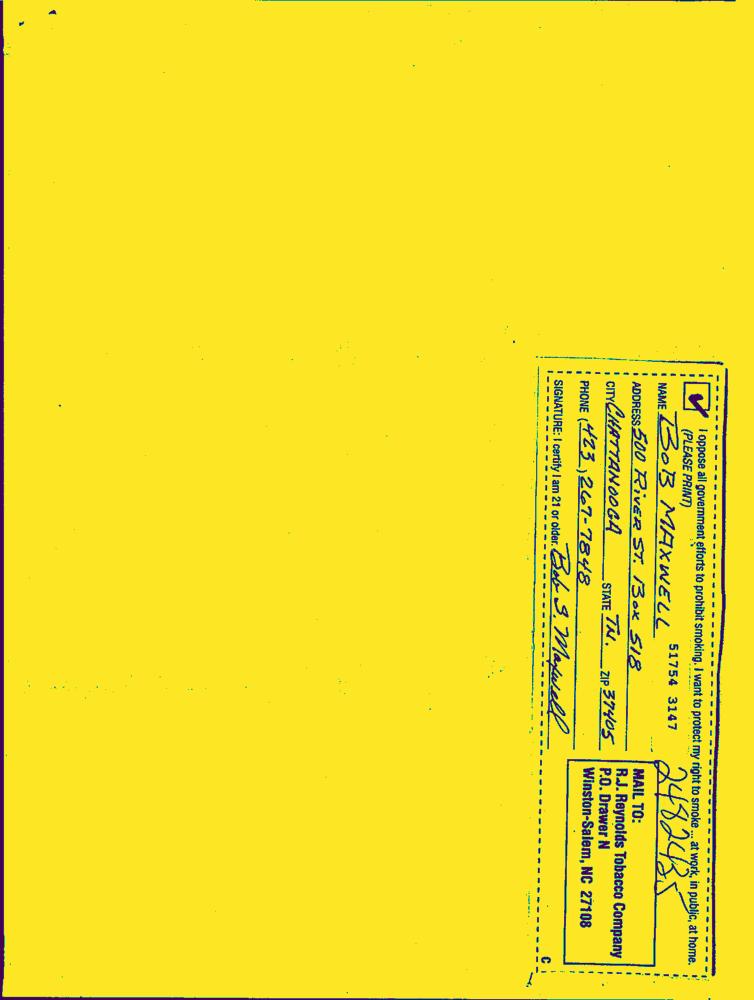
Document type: Hand-Written